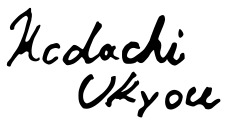
Signature of: ukyō kodachi